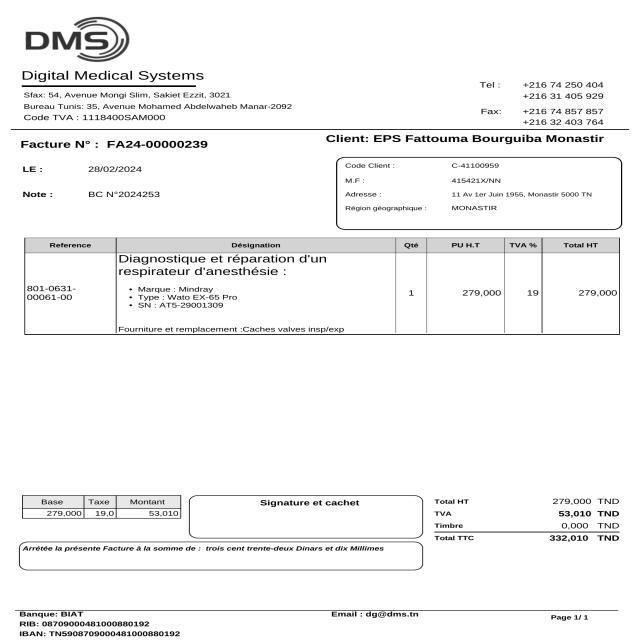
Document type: Invoice